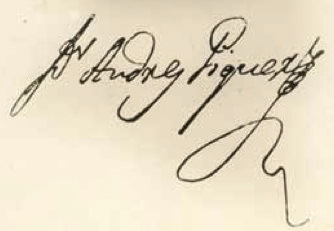
Signature of: andrés piquer